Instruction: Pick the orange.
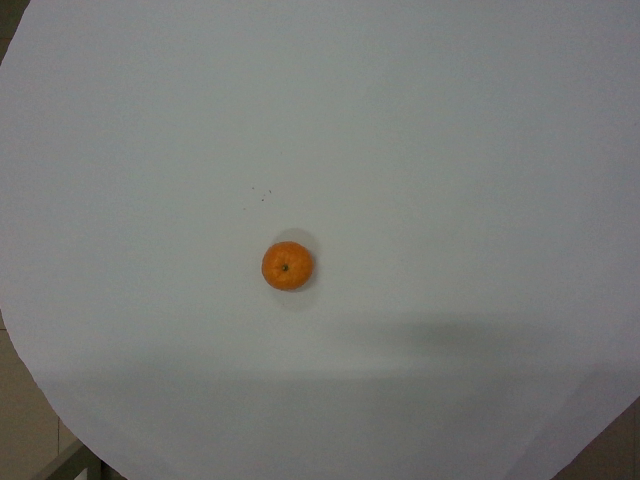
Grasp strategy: vertical